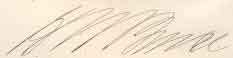
Signature of: horatio washington bruce